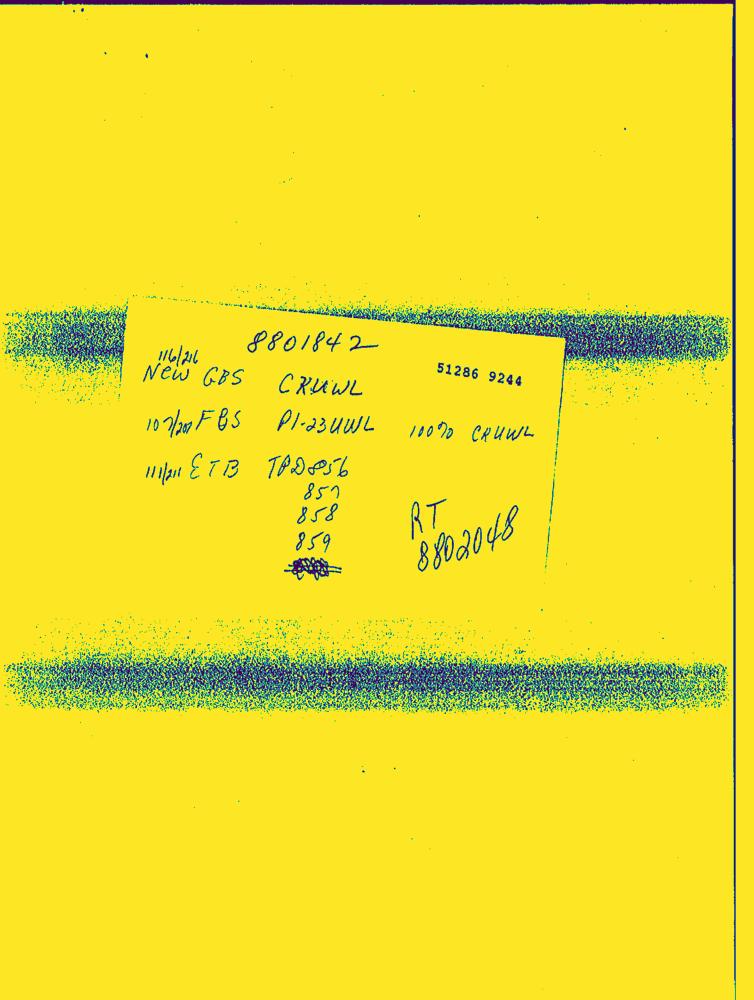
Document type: Hand-Written